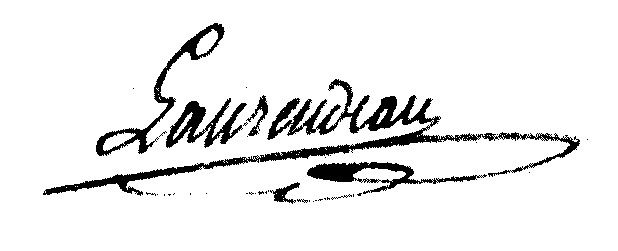
Signature of: jean charles laurendeau